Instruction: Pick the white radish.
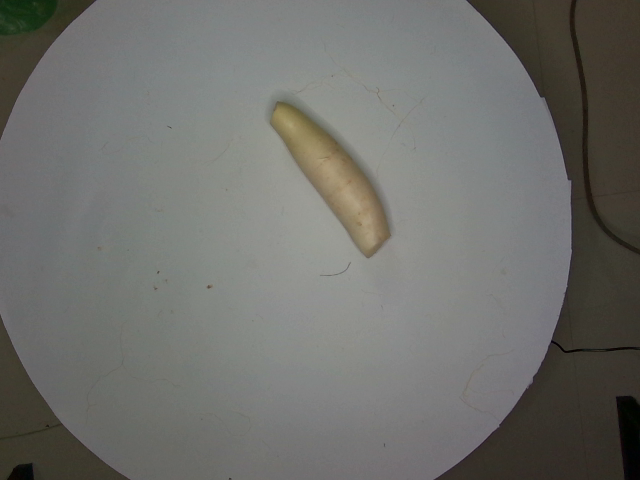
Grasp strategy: vertical